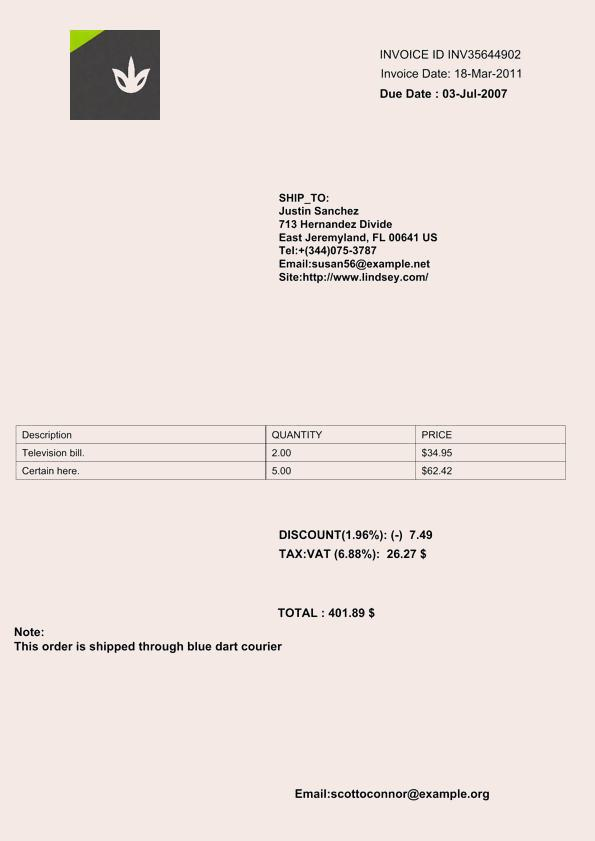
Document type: Invoice